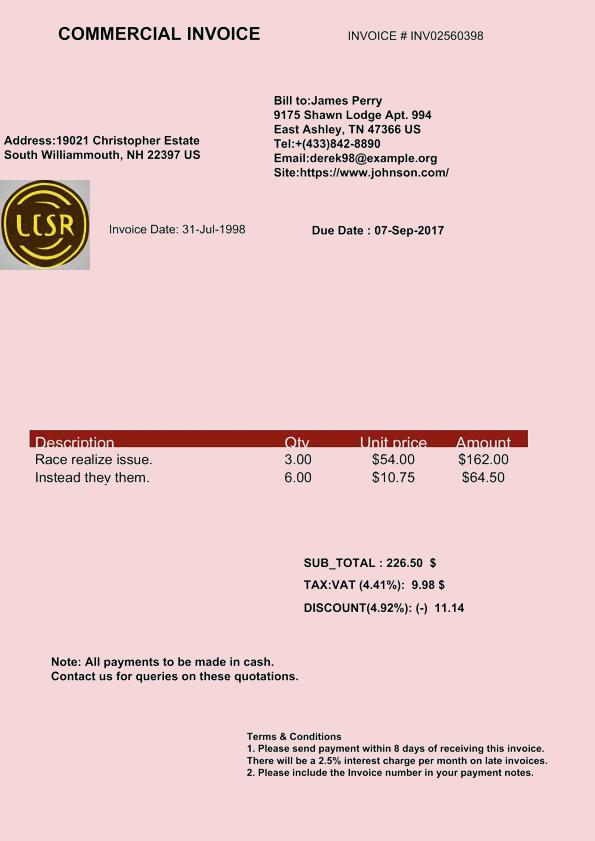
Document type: Invoice